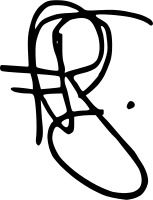
Signature of: fawn sharp